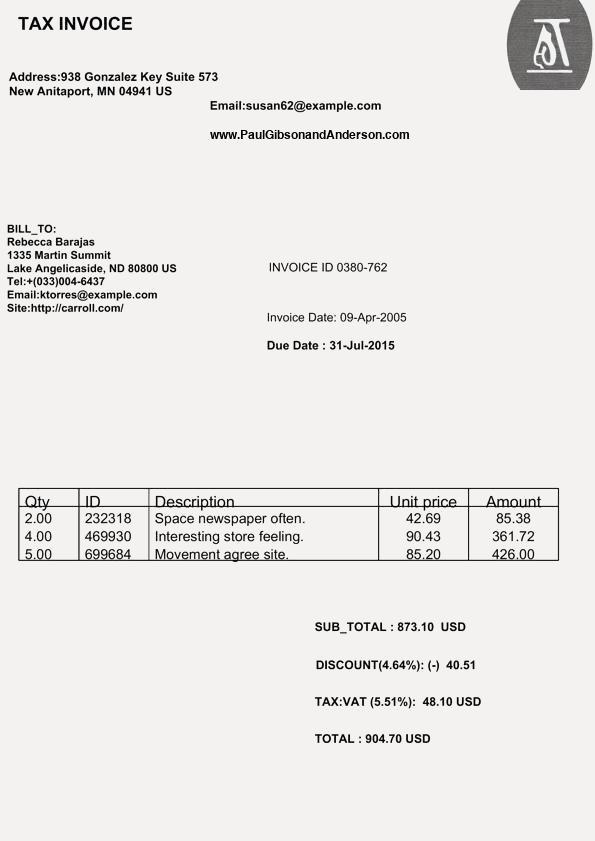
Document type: Invoice